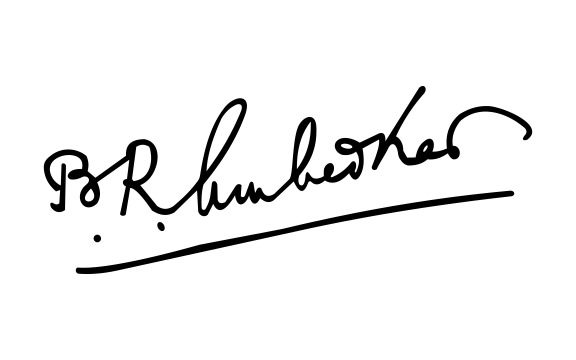
Signature of: b r ambedkar